Question: What type of tax is indicated in the document, personal property or real estate?
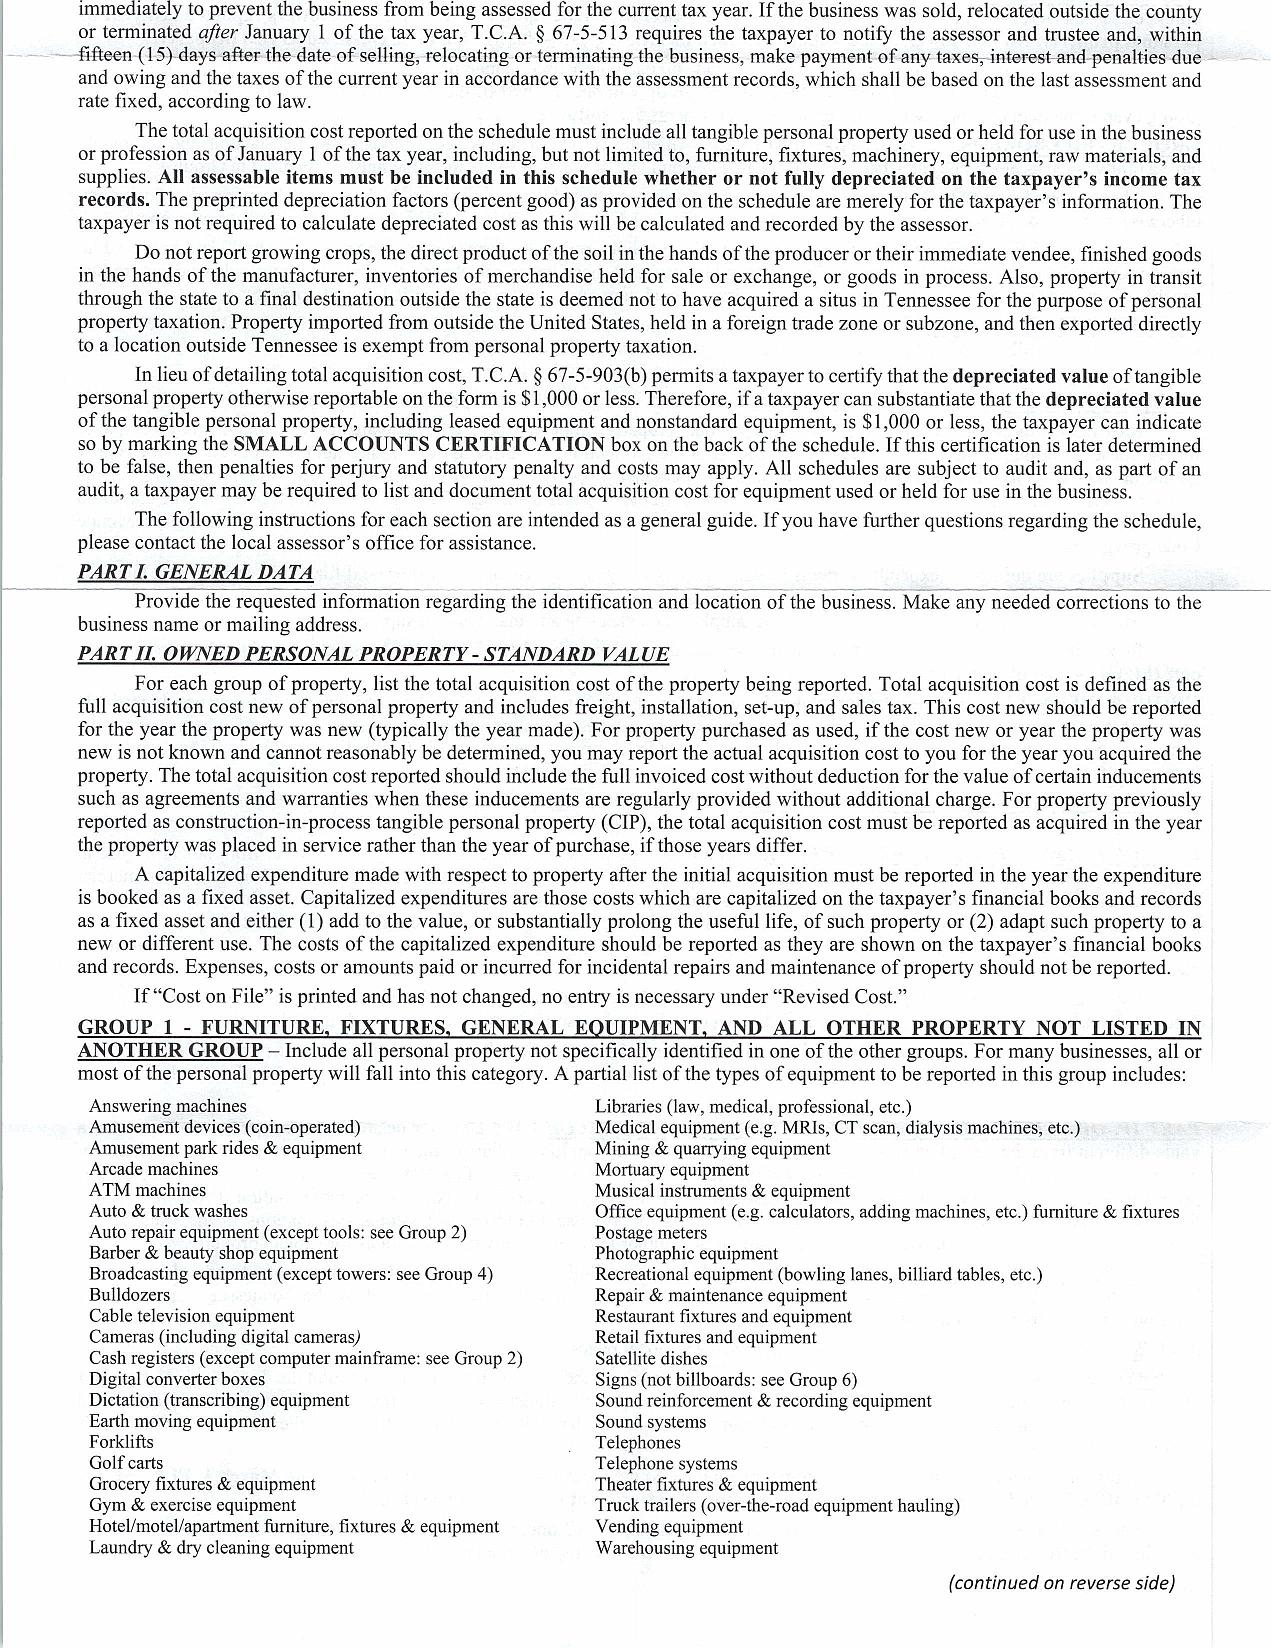
Answer: "Personal Property Tax"